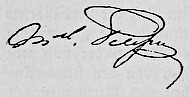
Signature of: aimable pélissier